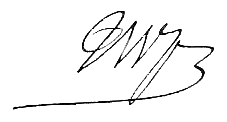
Signature of: jean françois bassompierre